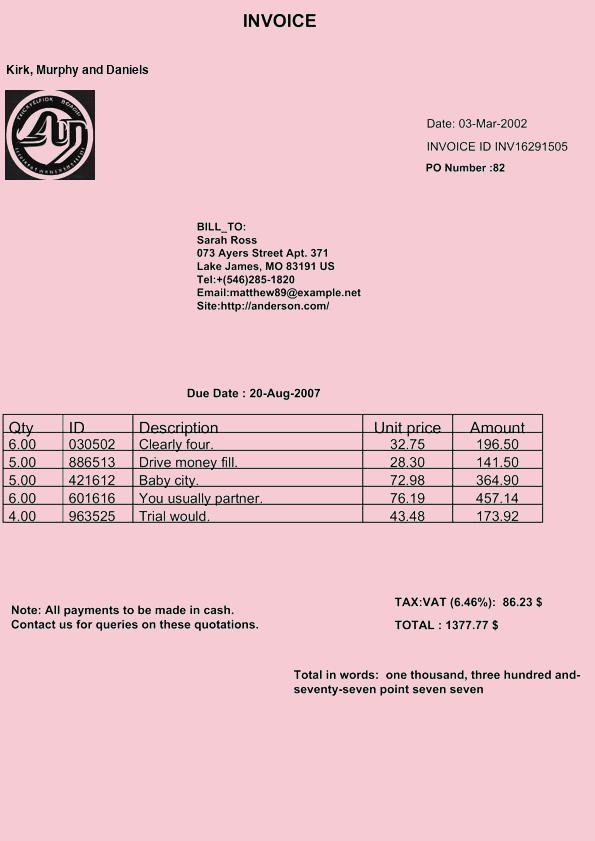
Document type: Invoice